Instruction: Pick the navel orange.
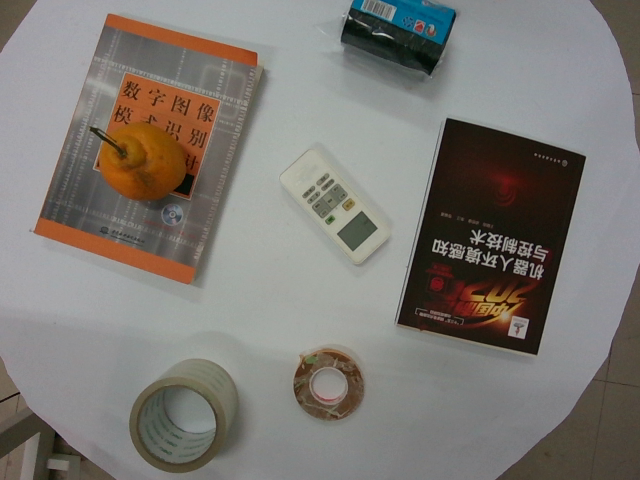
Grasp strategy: vertical